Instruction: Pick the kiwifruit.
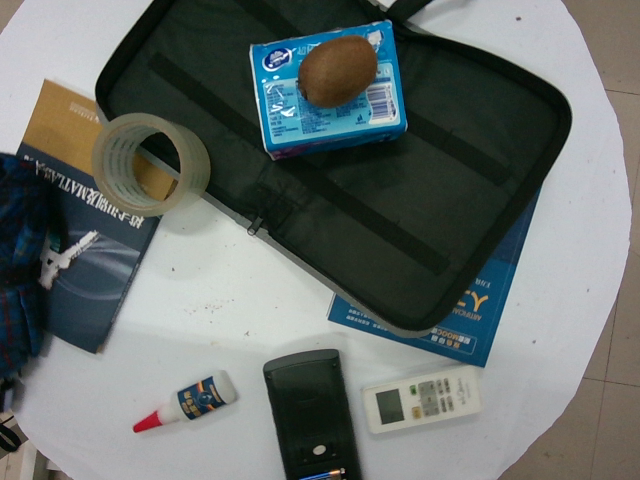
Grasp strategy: vertical